Question: What is the name of the tenant mentioned in the document?
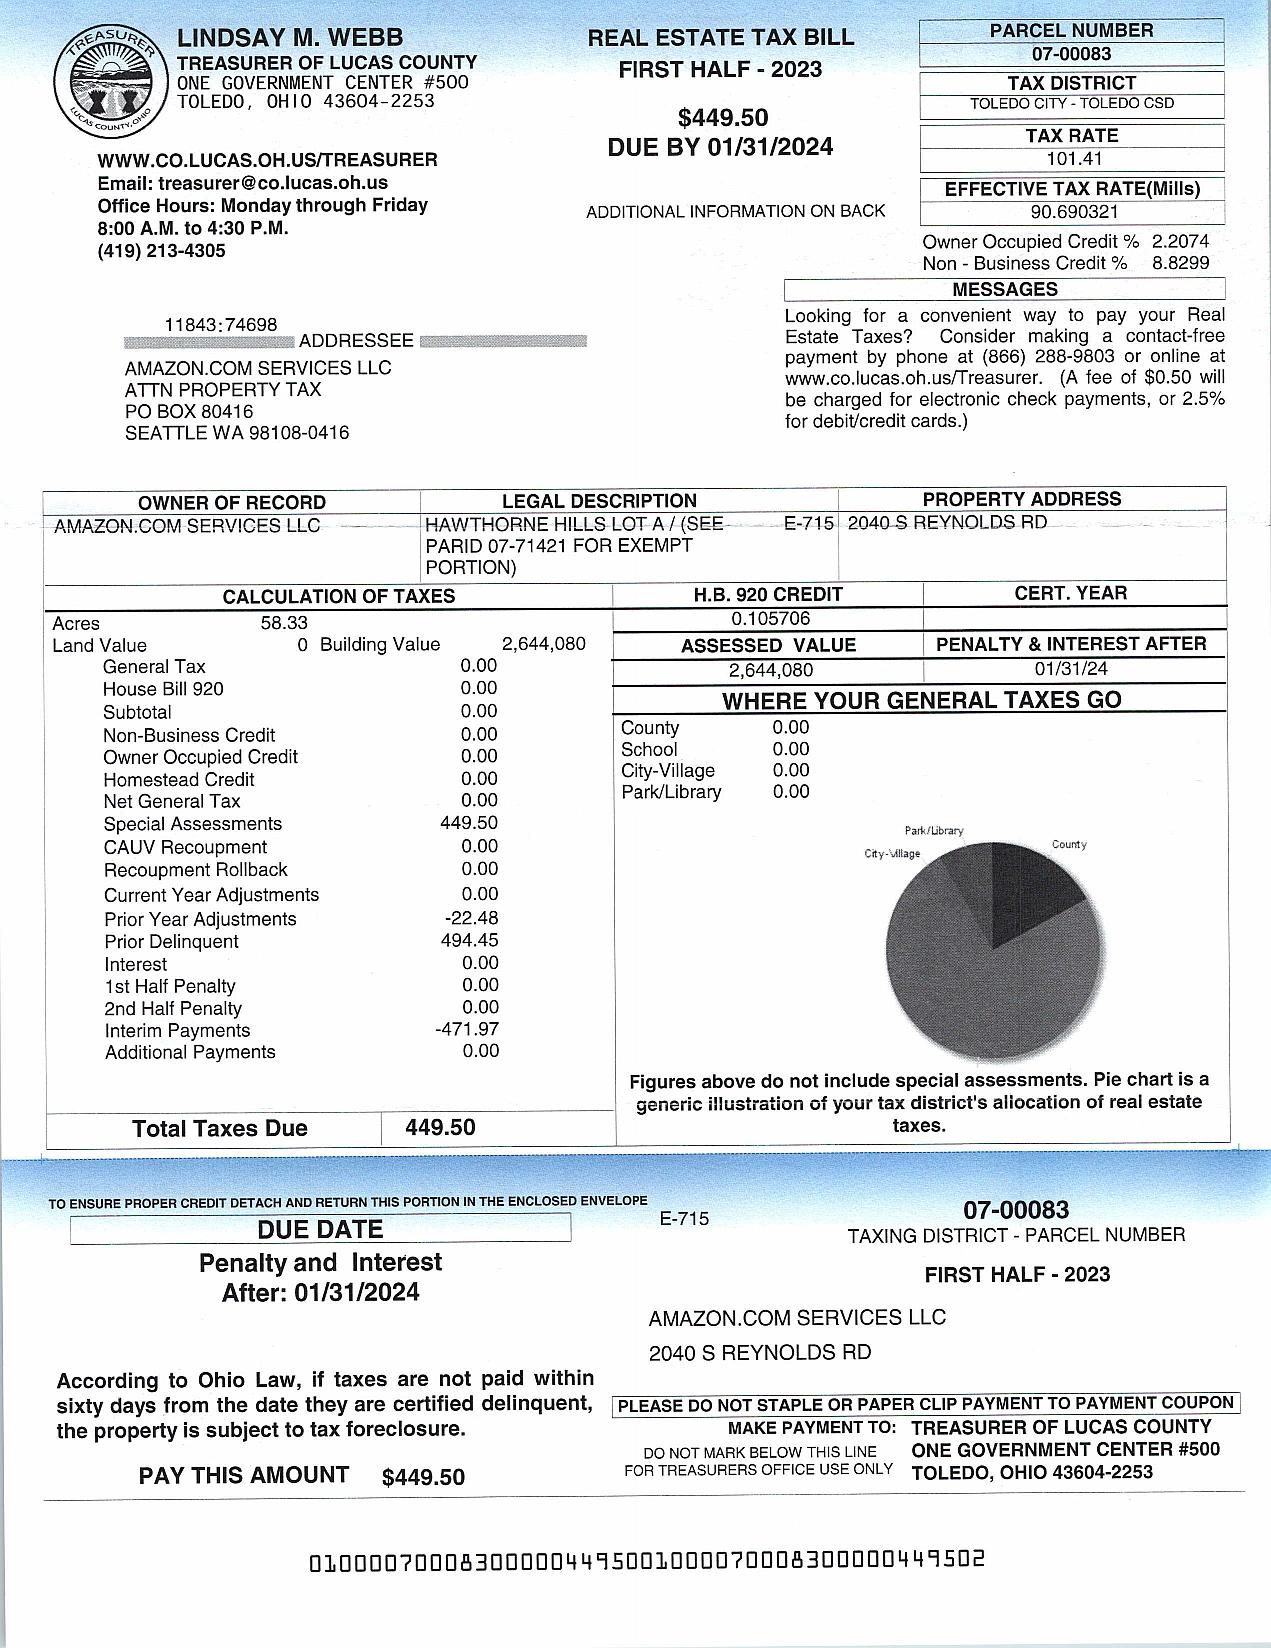
Answer: "AMAZON.COM SERVICES LLC"